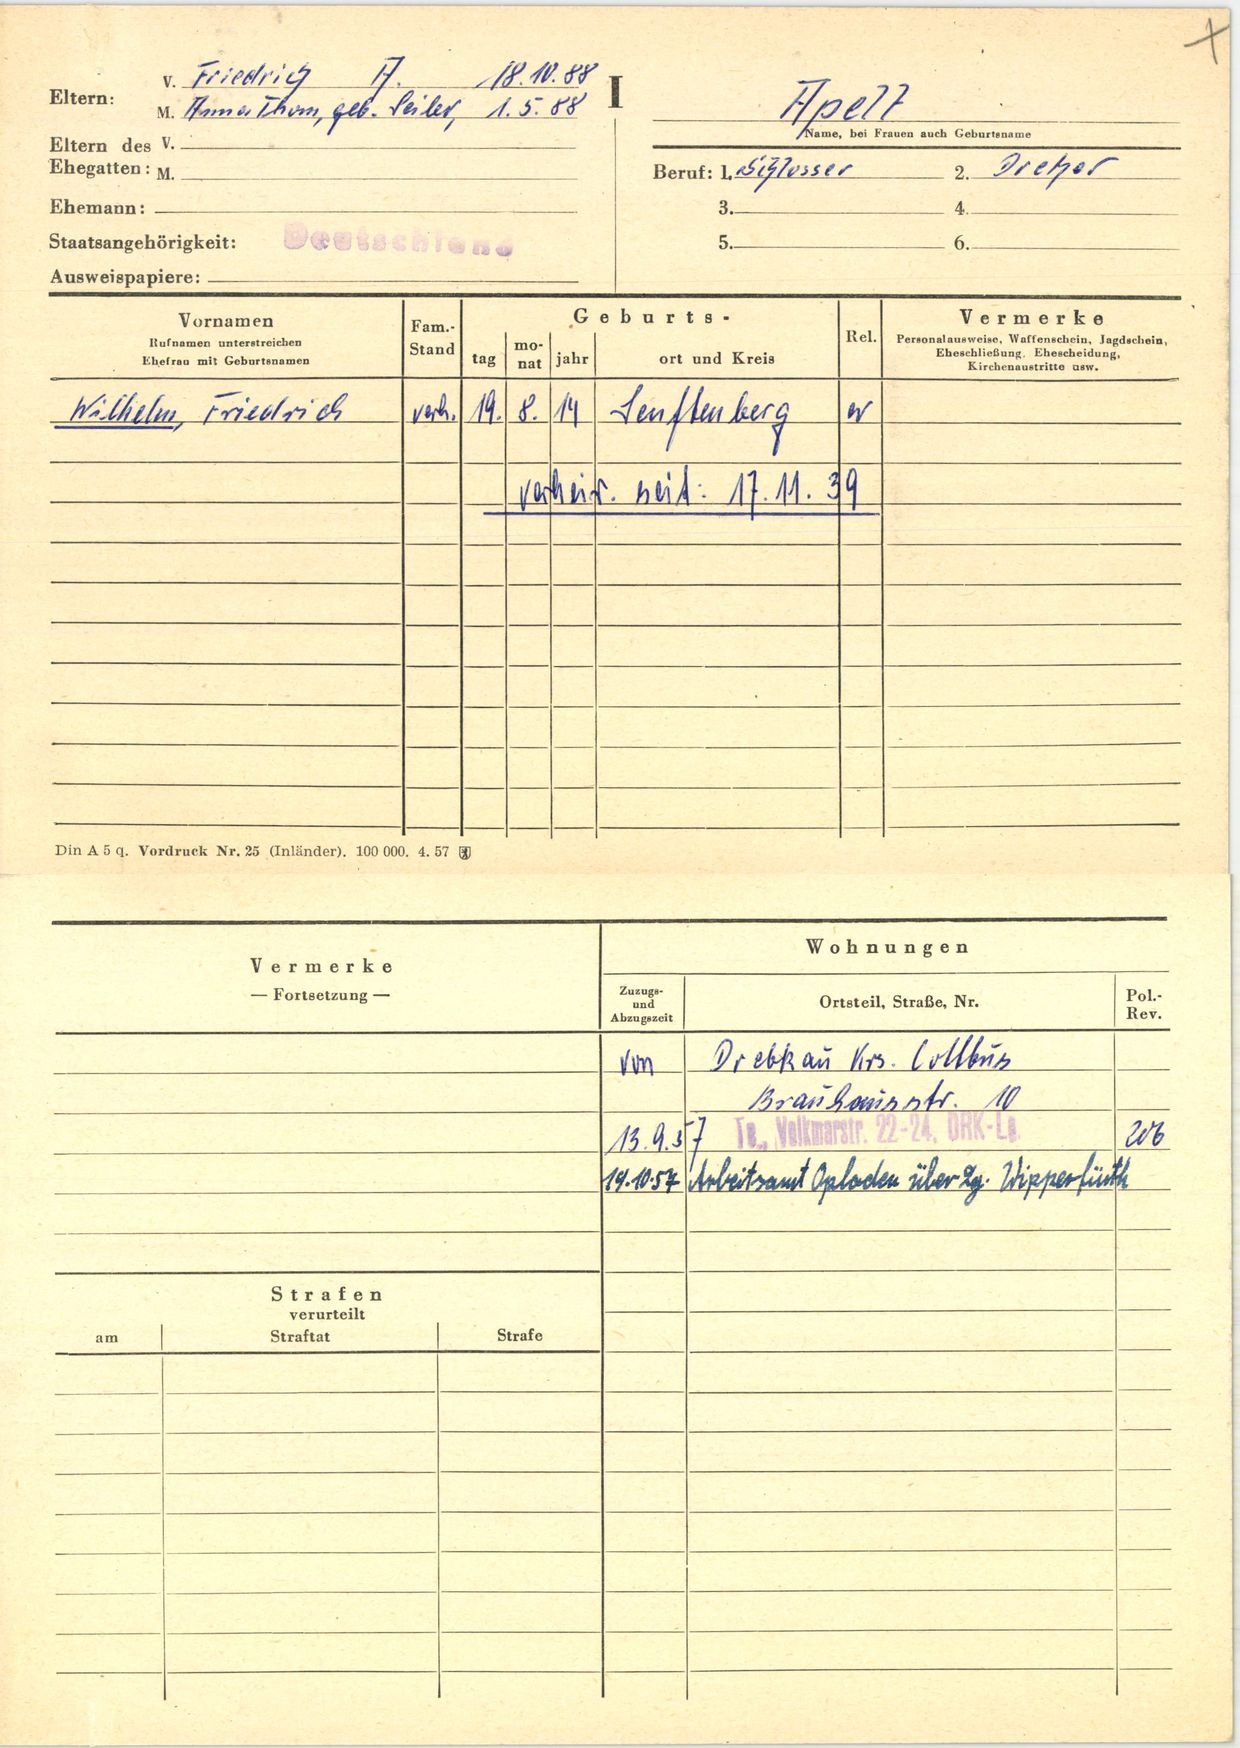
Apelt